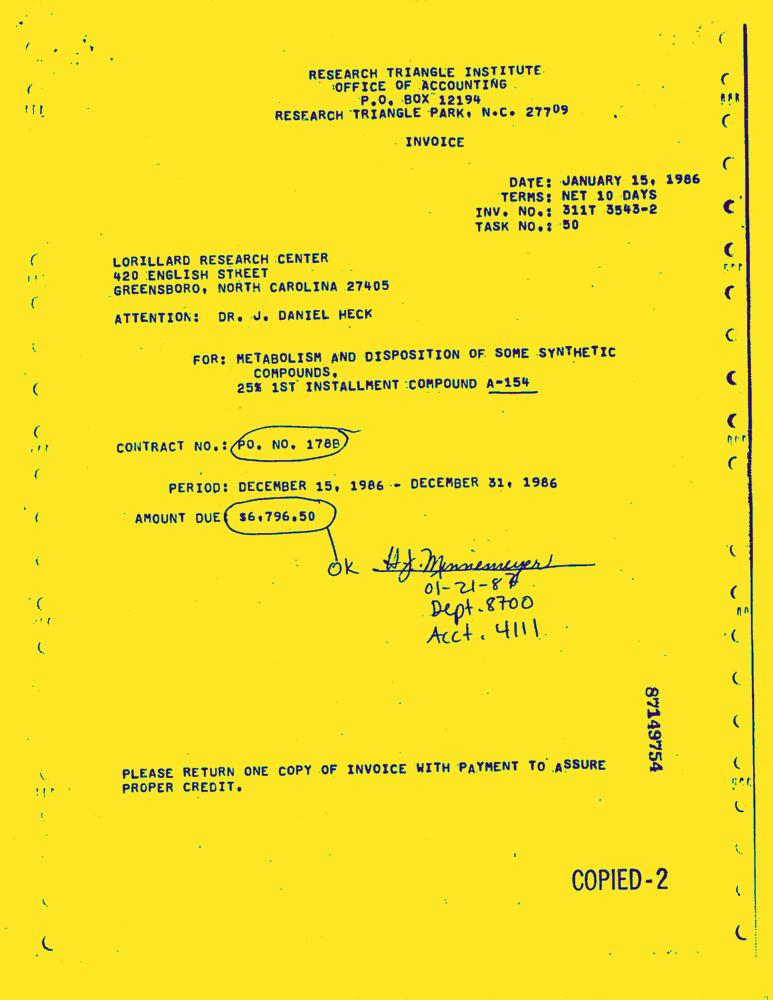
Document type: Invoice-Doc